Question: What do the imaging results show?
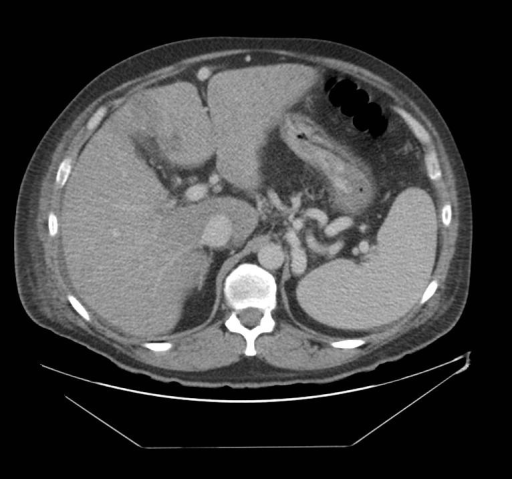
Answer: The imaging shows Ultrasound: Liver is echogenic with coarsened architecture and fatty infiltrate.  There is a small mass in the left lobe.
Triple phase contrast CT: Acites along the liver and pericolic gutter bilateral.  Liver appears diffusely fatty.  Evidence of portal hypertension such as cannulated umbilical artery, and esophageal varices.  A hypoattenuated mass in the left lobe along the gallbladder fossa, which measures 6.1 x 4.5 cm.  The region has decreased uptake, which is consistent with focal fat deposit. Triple phase contrast CT: Acites along the liver and pericolic gutter bilateral.  Liver appears diffusely fatty.  Evidence of portal hypertension such as cannulated umbilical artery, and esophageal varices.  A hypoattenuated mass in the left lobe along the gallbladder fossa, which measures 6.1 x 4.5 cm.  The region has decreased uptake, which is consistent with focal fat deposit..